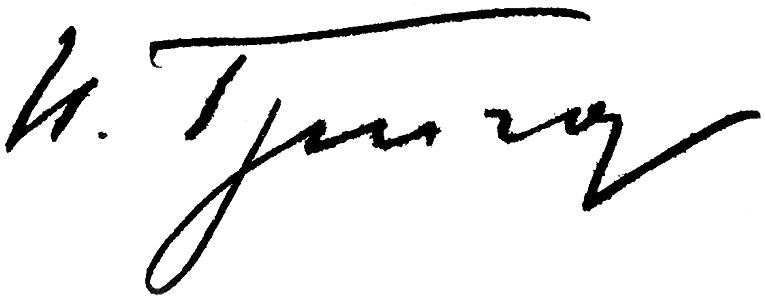
Signature of: q15065588